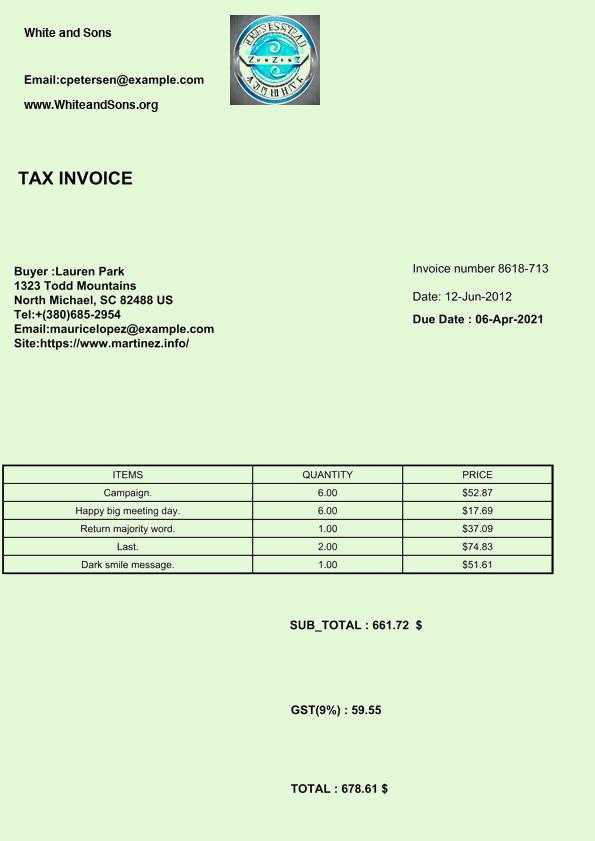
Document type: Invoice